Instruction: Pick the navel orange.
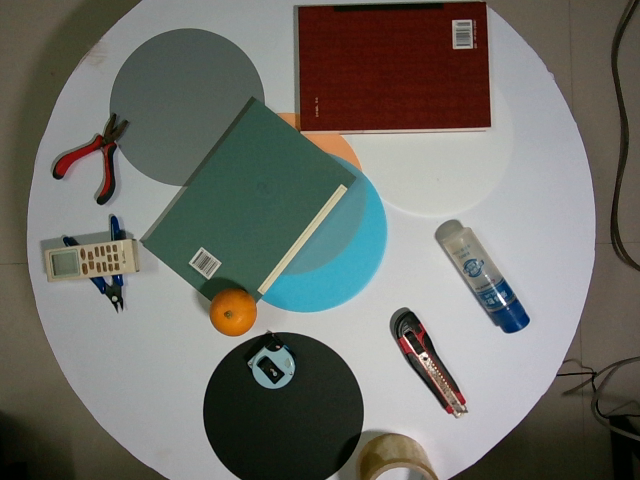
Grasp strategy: vertical